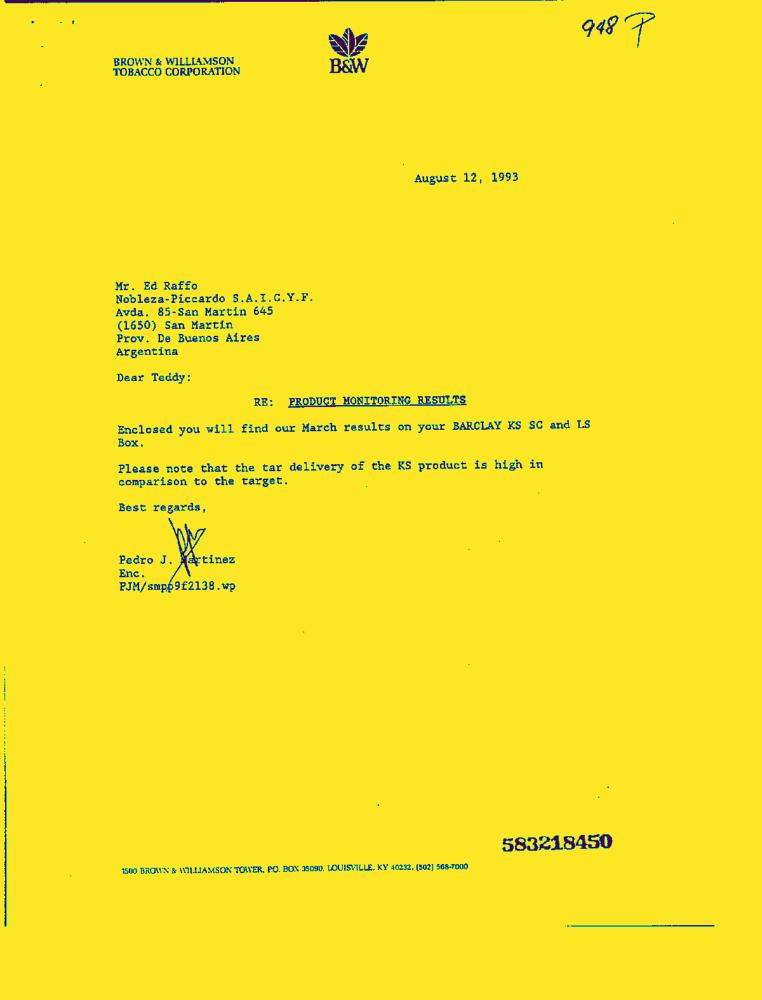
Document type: Letter-Doc